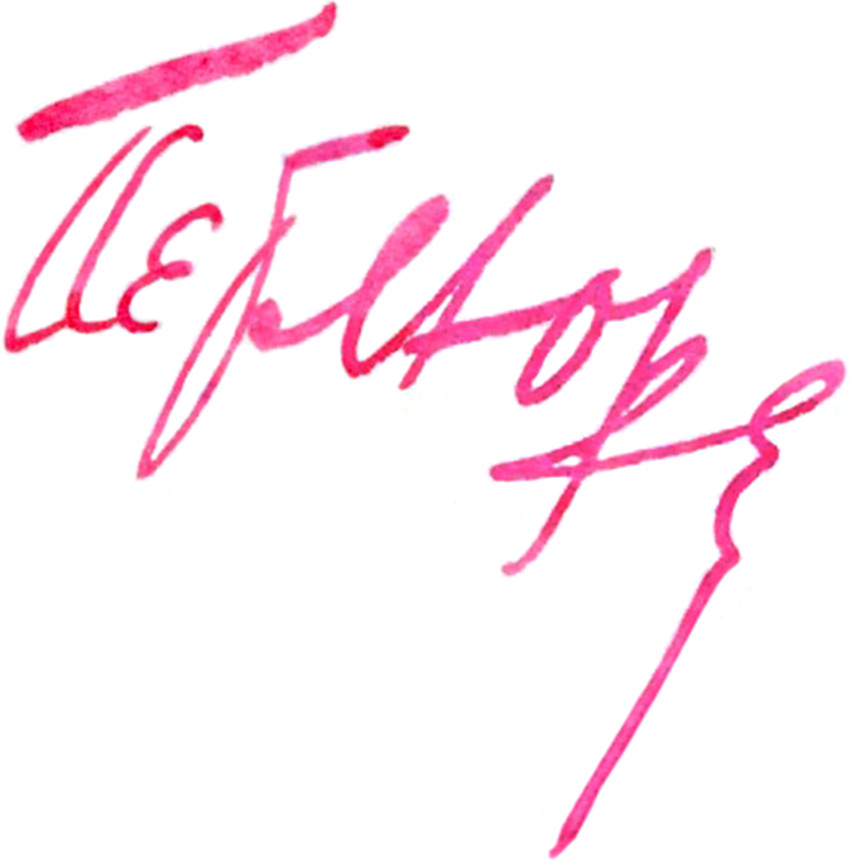
Signature of: symon petliura